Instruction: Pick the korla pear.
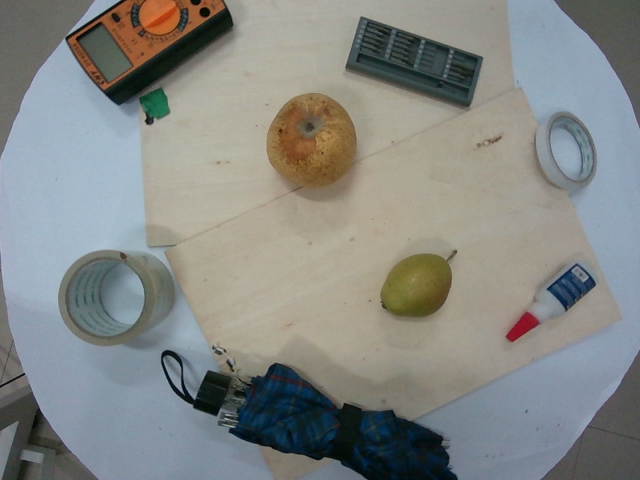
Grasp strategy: vertical